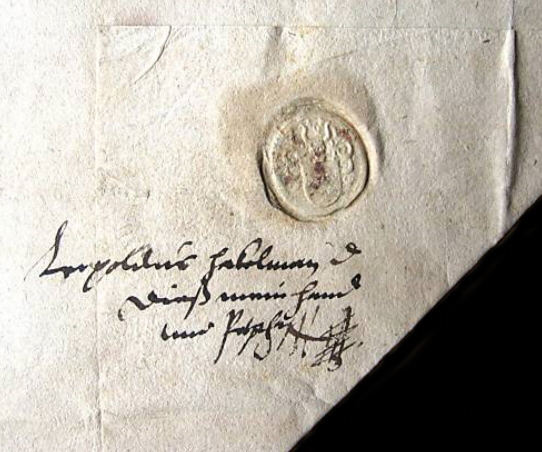
Signature of: leopold hackelmann